Question: What is the appraised value of the property as recorded in the document?
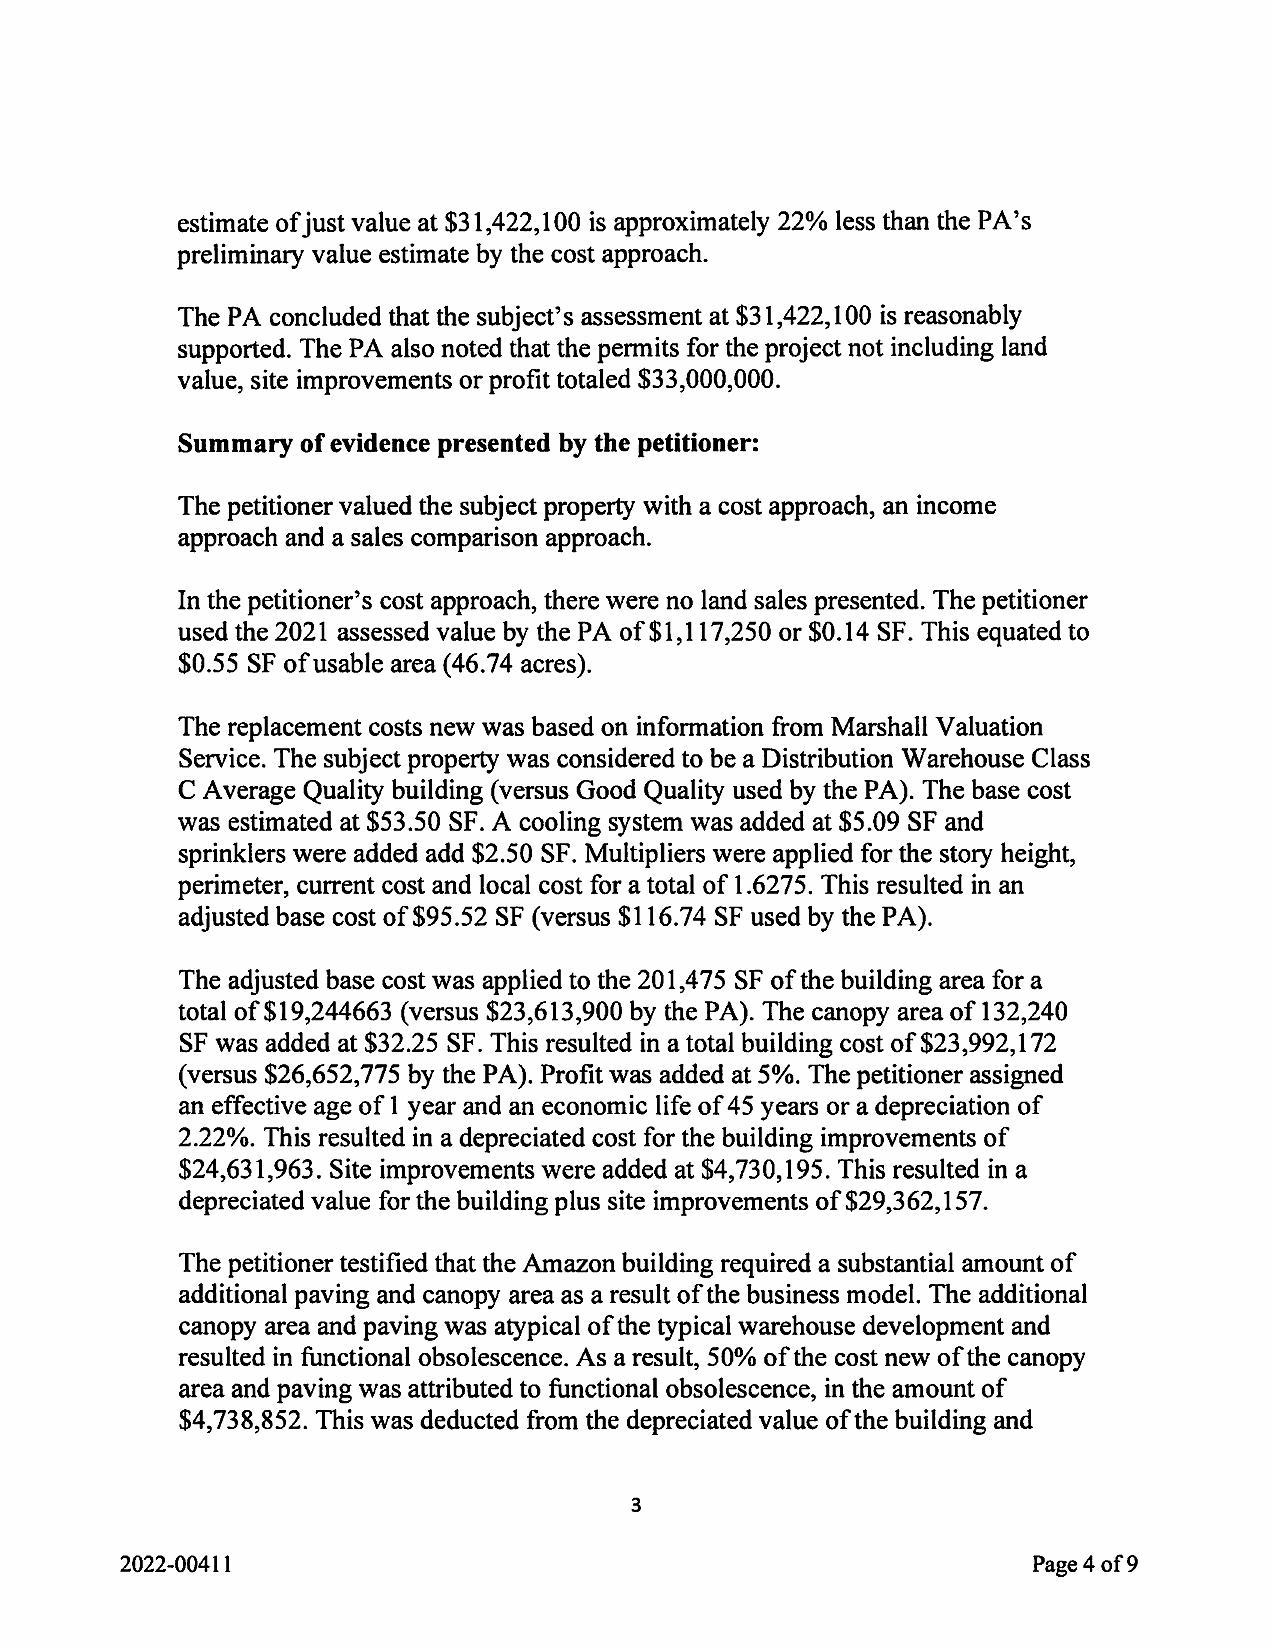
Answer: "$31,422,100 "